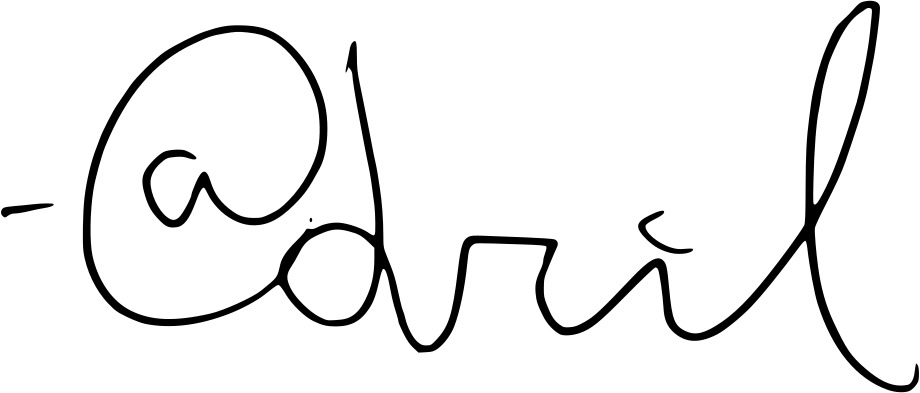
Signature of: dril